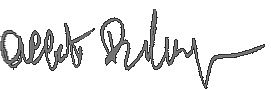
Signature of: alberto bevilacqua